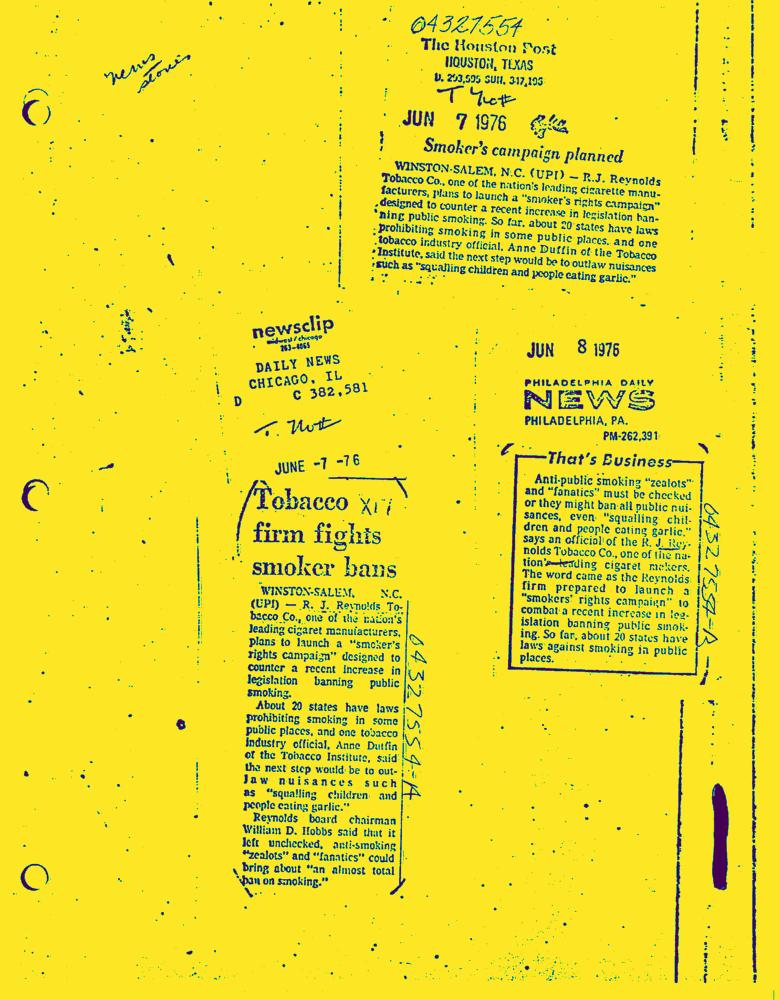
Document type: News-Article